Question: What was observed in the imaging?
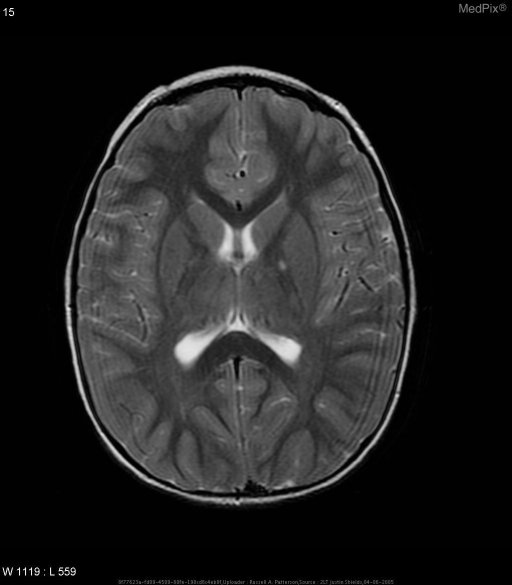
Answer: The imaging shows •  NF Spots in R posterior internal capsule.
•  L optic glioma.
•  Scoliosis with Severe Kyphosis of Cervical Spine.
•  Posterior Cervical fusion mass.
•  Dural ectasia.  Widened spinal canal.  Posterior vertebral body scalloping.
•  Syrinx.
•  Plexiform neurofibroma of L apex. NF Spots in R posterior internal capsule.  L optic glioma..